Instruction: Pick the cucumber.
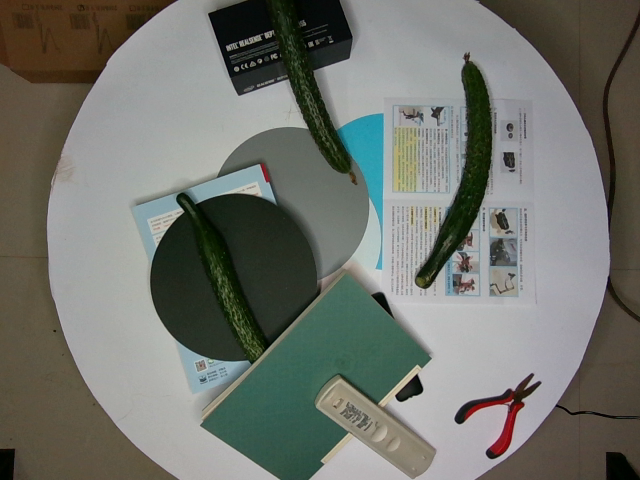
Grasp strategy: vertical